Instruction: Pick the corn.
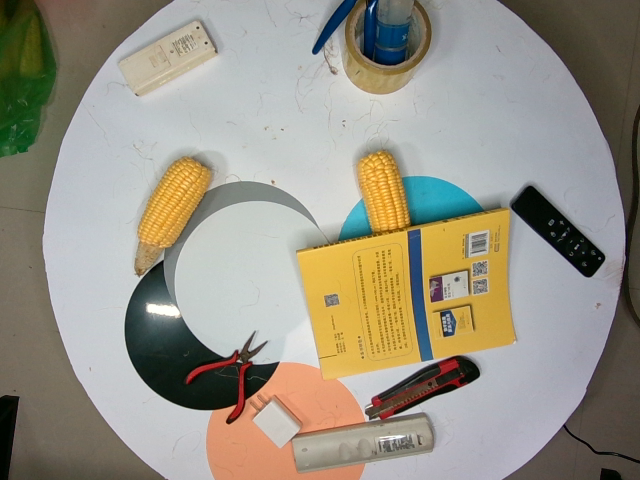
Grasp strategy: vertical